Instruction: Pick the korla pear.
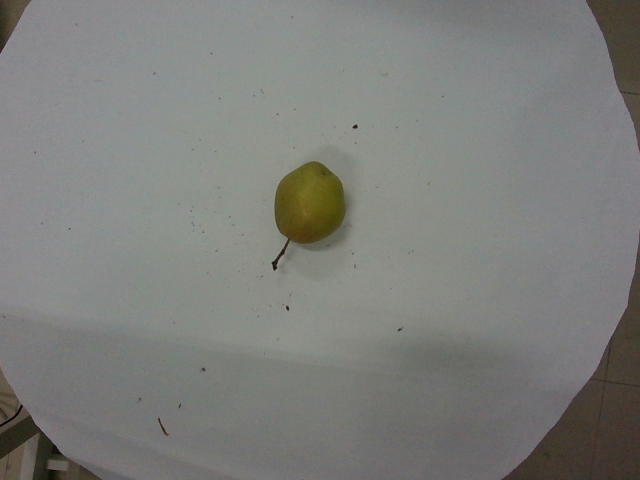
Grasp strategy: vertical